Question: Explain the disease:
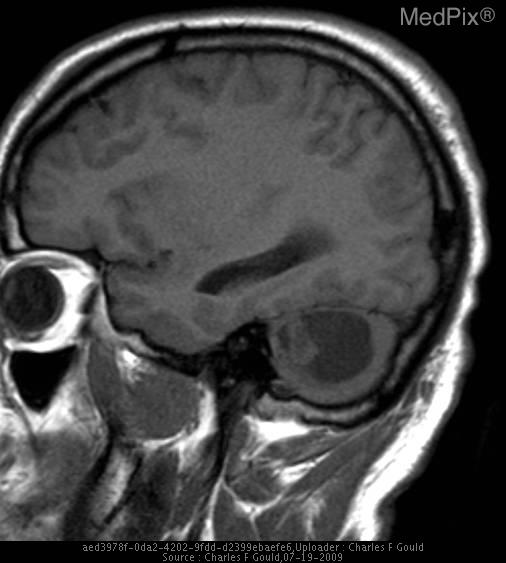
Answer: The disease is discussed as: Cerebellar  hemangioblastomas  are benign neoplasms of vascular origin.    They are not malformations.  They account for less than 3% of all intracranial neoplasms (1).  These tumors are most common  in  young  and middle-aged  adults,  where the incidence in males exceeds that of females (2).  The cerebellar hemisphere is the most common location, although they may be located in  the  spinal  cord,  brain stem,  or cerebral  hemispheres.    Ten percent of hemangioblastomas occur as part of the von Hippel-Lindau disease.

Sixty percent of these tumors are cystic, as in this case.  The enhancing mural nodule is a common finding in hemangioblastoma.  At CT,  the  cystic  portion of the tumor appears low density and does not enhance, while the  mural  nodule  enhances  homogeneously  and intensely.  The  MR  findings,  as  seen  in this case, include a predominantly cystic tumor with long  T1  and  long  T2  relaxation times,  and  intense enhancement of the peripheral nodule following gadolinium administration.  If the vascular nodule has bled  or  is proteinaceous,  it  may  be  hyperintense  on  short TR precontrast sequences.  More than one  enhancing  tumor  nodule  may  be  seen. Forty  percent  of hemangioblastomas are solid and display variable degrees of contrast enhancement.

Lateral  projections of a left vertebral artery subtraction angiogram (arterial and venous phases) in another patient with hemangioblastoma are shown in Films .6 and .7.  The angiographic findings are characteristic for a hemangioblastoma.  Notice the focal  enhancing nodule  fed  predominantly  by  the  superior cerebellar artery and seen densely enhancing in the arterial phase.   Because of  significant  artifact  in  the  posterior  fossa on CT, a small peripheral nodule may be missed and angiography is felt to be more sensitive  than  contrast  CT scan for detecting nodules.  MRI with Gd-DTPA may replace angiography for  evaluation  of  patients  with suspected hemangioblastoma.

von  Hippel-Lindau  disease  is  an autosomal dominant disorder with incomplete and variable penetrance (3).  The incidence is equal in males and females.  Multiple lesions have been reported in  this syndrome,  but  the  most important lesions which cause significant morbidity include retinal angiomatosis, cerebellar or  spinal  cord hemangioblastoma, renal cell carcinoma, and pheochromocytoma.  Over  50% of patients with this syndrome have hemangioblastomas of the retina, which may present with acute or  chronic  retinal  detachment.  Ophthalmoscopic examination reveals these lesions, and radiographic evaluation plays a small role.

Thirty-six  to sixty percent of patients with von Hippel-Lindau disease have cerebellar hemangioblastoma.  Signs and symptoms due  to  this tumor  are  the  most common cause for patients to present with the syndrome.

Although  the reported occurrence of spinal cord hemangioblastoma is 5%, autopsy data  and  MRI  suggest  the  incidence  may  be higher (4,5).    Signs and symptoms of a cerebellar hemangioblastoma may be dramatic, and neurologic deficit from a spinal  cord  lesion may  be overlooked.  Typical MR findings in a spinal cord hemangioblastoma include syringomyelia,  enhancing  nodule,  and  enlarged feeding and draining vessels.

Twenty-five  to  thirty-eight  percent  of  patients  with  von Hippel-Lindau disease will develop renal cell carcinoma, which may be multiple  and bilateral.   Pheochromocytoma is found in 10% of patients with this disease.

Other  lesions  in  von  Hippel-Lindau  disease include angiomas of the liver and kidney and cysts of  the  pancreas,  liver,  kidney  and epididymis.

Routine  screening  of  family  members  of  a patient with von Hippel-Lindau disease has been  recommended.    MRI  with  Gd-DTPA  is  the procedure of choice to screen for CNS involvement.

In  the  adult, the  differential diagnosis for a cystic mass in the posterior fossa includes a simple arachnoid cyst or  a  cerebellar astrocytoma.    A  simple  arachnoid  cyst  is extra- axial and will not demonstrate an enhancing  nodule,  although  such  a  nodule  may  be  seen  in  a cerebellar  astrocytoma.  Since 40% of cerebellar hemangioblastomas may be solid, this lesion should be included in the differential of a solid or partially solid mass  in  the  posterior  fossa  in  the adult.  These lesions   are   uncommon   in   children, and medulloblastoma, ependymoma, or astrocytoma are more likely than a cerebellar hemangioblastoma when a posterior fossa mass is seen in a child.